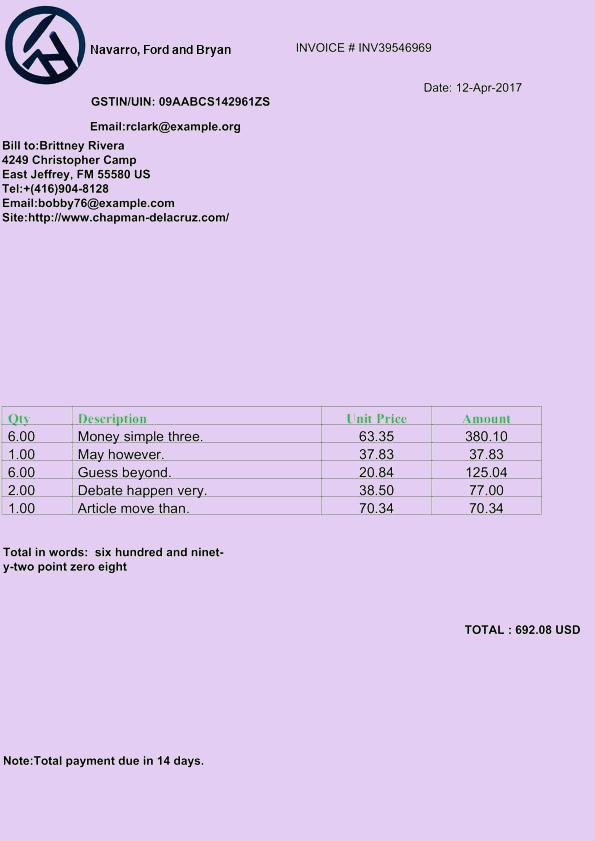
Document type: Invoice